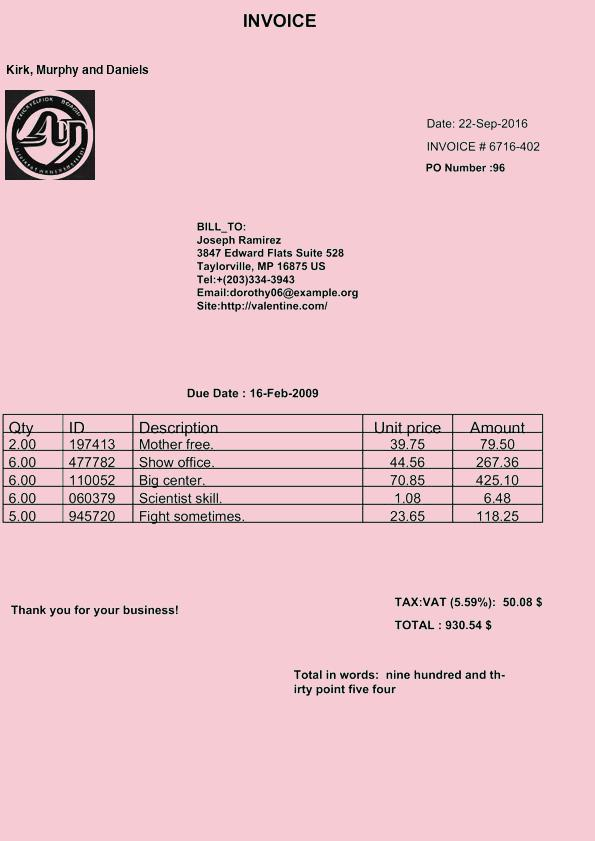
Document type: Invoice